Question: Explain the disease:
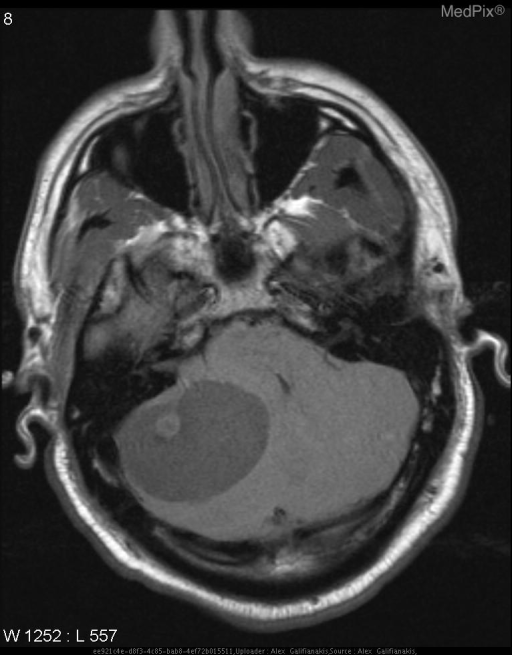
Answer: The disease is discussed as: Cerebellar  hemangioblastomas  are benign neoplasms of vascular origin.    They are not malformations.  They account for less than 3% of all intracranial neoplasms (1).  These tumors are most common  in  young  and middle-aged  adults,  where the incidence in males exceeds that of females (2).  The cerebellar hemisphere is the most common location, although they may be located in  the  spinal  cord,  brain stem,  or cerebral  hemispheres.    Ten percent of hemangioblastomas occur as part of the von Hippel-Lindau disease.

Sixty percent of these tumors are cystic, as in this case.  The enhancing mural nodule is a common finding in hemangioblastoma.  At CT,  the  cystic  portion of the tumor appears low density and does not enhance, while the  mural  nodule  enhances  homogeneously  and intensely.  The  MR  findings,  as  seen  in this case, include a predominantly cystic tumor with long  T1  and  long  T2  relaxation times,  and  intense enhancement of the peripheral nodule following gadolinium administration.  If the vascular nodule has bled  or  is proteinaceous,  it  may  be  hyperintense  on  short TR precontrast sequences.  More than one  enhancing  tumor  nodule  may  be  seen. Forty  percent  of hemangioblastomas are solid and display variable degrees of contrast enhancement.

Lateral  projections of a left vertebral artery subtraction angiogram (arterial and venous phases) in another patient with hemangioblastoma are shown in Films .6 and .7.  The angiographic findings are characteristic for a hemangioblastoma.  Notice the focal  enhancing nodule  fed  predominantly  by  the  superior cerebellar artery and seen densely enhancing in the arterial phase.   Because of  significant  artifact  in  the  posterior  fossa on CT, a small peripheral nodule may be missed and angiography is felt to be more sensitive  than  contrast  CT scan for detecting nodules.  MRI with Gd-DTPA may replace angiography for  evaluation  of  patients  with suspected hemangioblastoma.

von  Hippel-Lindau  disease  is  an autosomal dominant disorder with incomplete and variable penetrance (3).  The incidence is equal in males and females.  Multiple lesions have been reported in  this syndrome,  but  the  most important lesions which cause significant morbidity include retinal angiomatosis, cerebellar or  spinal  cord hemangioblastoma, renal cell carcinoma, and pheochromocytoma.  Over  50% of patients with this syndrome have hemangioblastomas of the retina, which may present with acute or  chronic  retinal  detachment.  Ophthalmoscopic examination reveals these lesions, and radiographic evaluation plays a small role.

Thirty-six  to sixty percent of patients with von Hippel-Lindau disease have cerebellar hemangioblastoma.  Signs and symptoms due  to  this tumor  are  the  most common cause for patients to present with the syndrome.

Although  the reported occurrence of spinal cord hemangioblastoma is 5%, autopsy data  and  MRI  suggest  the  incidence  may  be higher (4,5).    Signs and symptoms of a cerebellar hemangioblastoma may be dramatic, and neurologic deficit from a spinal  cord  lesion may  be overlooked.  Typical MR findings in a spinal cord hemangioblastoma include syringomyelia,  enhancing  nodule,  and  enlarged feeding and draining vessels.

Twenty-five  to  thirty-eight  percent  of  patients  with  von Hippel-Lindau disease will develop renal cell carcinoma, which may be multiple  and bilateral.   Pheochromocytoma is found in 10% of patients with this disease.

Other  lesions  in  von  Hippel-Lindau  disease include angiomas of the liver and kidney and cysts of  the  pancreas,  liver,  kidney  and epididymis.

Routine  screening  of  family  members  of  a patient with von Hippel-Lindau disease has been  recommended.    MRI  with  Gd-DTPA  is  the procedure of choice to screen for CNS involvement.

In  the  adult, the  differential diagnosis for a cystic mass in the posterior fossa includes a simple arachnoid cyst or  a  cerebellar astrocytoma.    A  simple  arachnoid  cyst  is extra- axial and will not demonstrate an enhancing  nodule,  although  such  a  nodule  may  be  seen  in  a cerebellar  astrocytoma.  Since 40% of cerebellar hemangioblastomas may be solid, this lesion should be included in the differential of a solid or partially solid mass  in  the  posterior  fossa  in  the adult.  These lesions   are   uncommon   in   children, and medulloblastoma, ependymoma, or astrocytoma are more likely than a cerebellar hemangioblastoma when a posterior fossa mass is seen in a child.